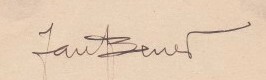
Signature of: jan beneš